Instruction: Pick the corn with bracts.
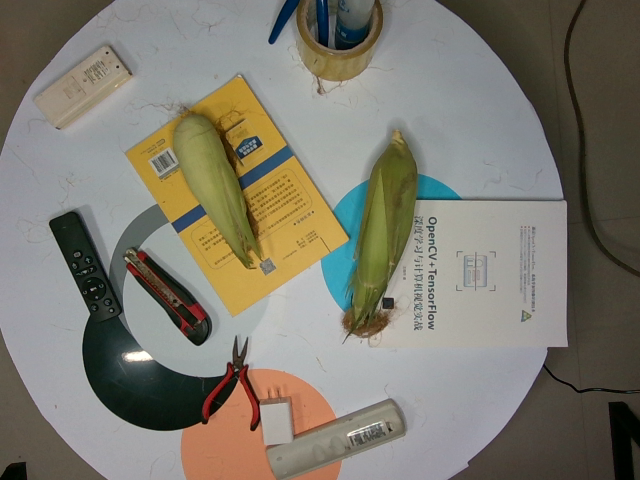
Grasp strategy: vertical